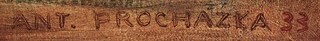
Signature of: antonín procházka